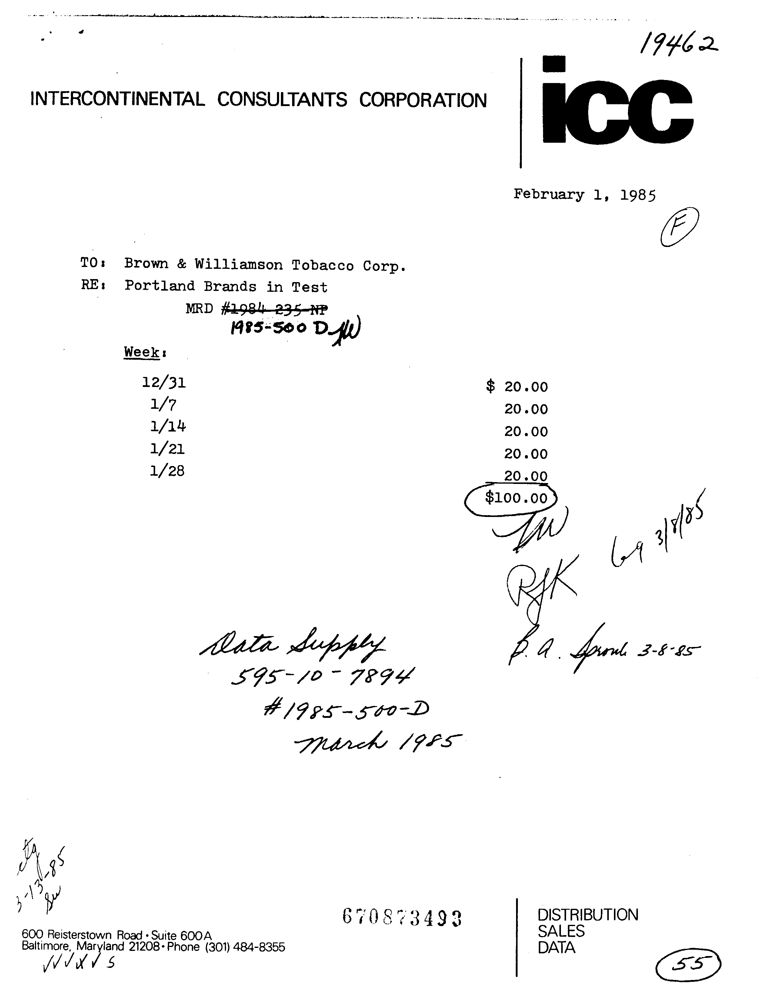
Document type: Invoice